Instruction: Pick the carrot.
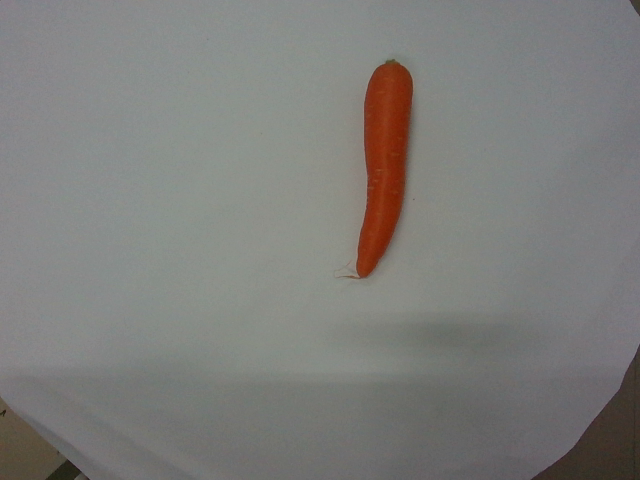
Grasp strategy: vertical